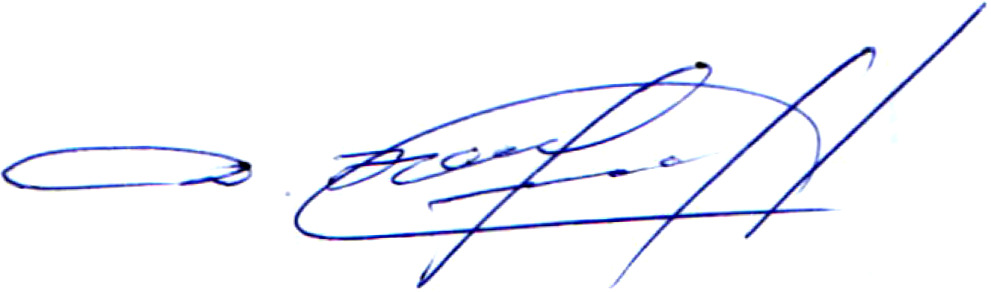
Signature of: yuriy derevyanko